Question: What do the imaging results show?
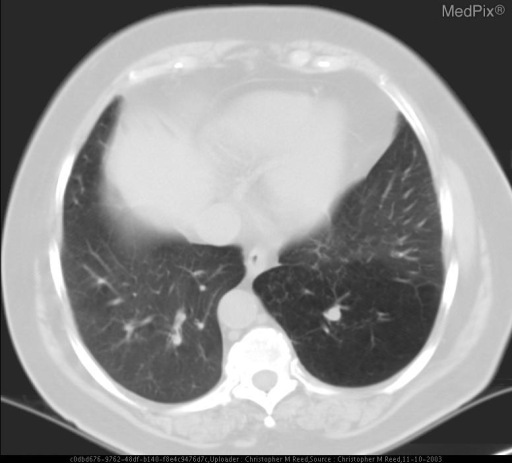
Answer: The imaging shows Hyperlucent/Hyperinflated basilar left lower lobe with central tubular opacity. - Hyperlucent Left Basilar Segment
- Central Tubular Opacity represents mucous impacted segmental bronchus
- Hyperinflation may have contributed to rightward deviation of the descending thoracic aorta.